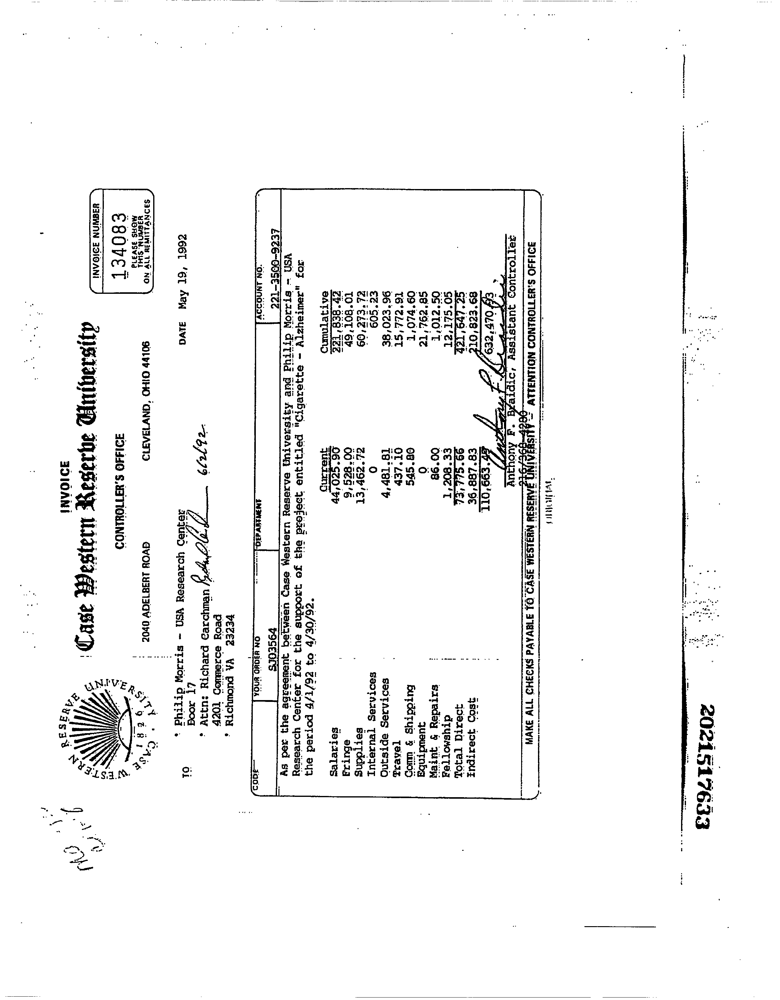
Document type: Invoice